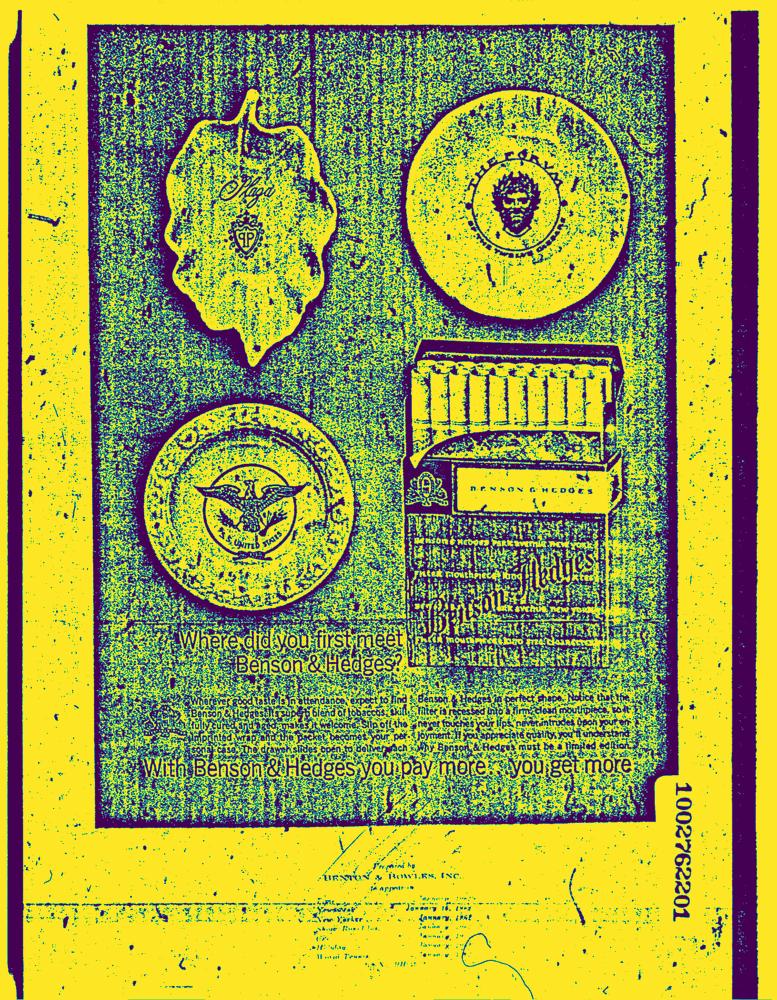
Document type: AD